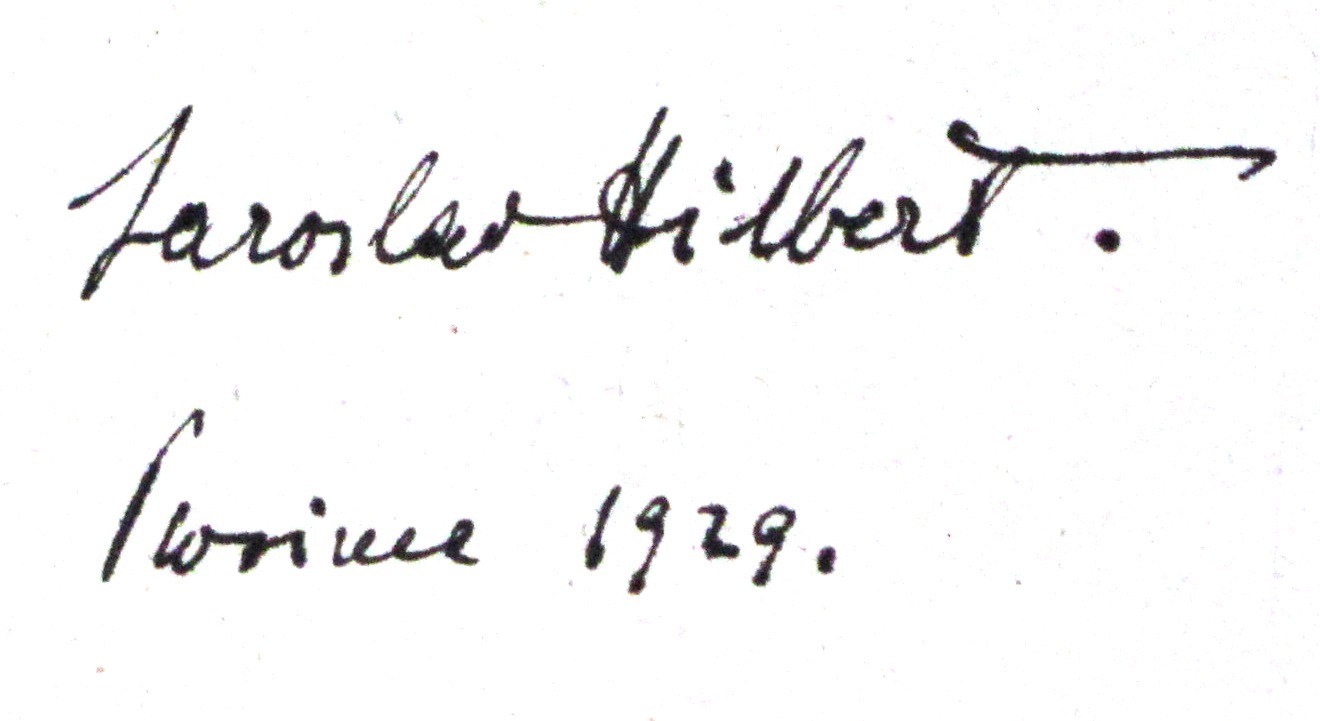
Signature of: jaroslav hilbert